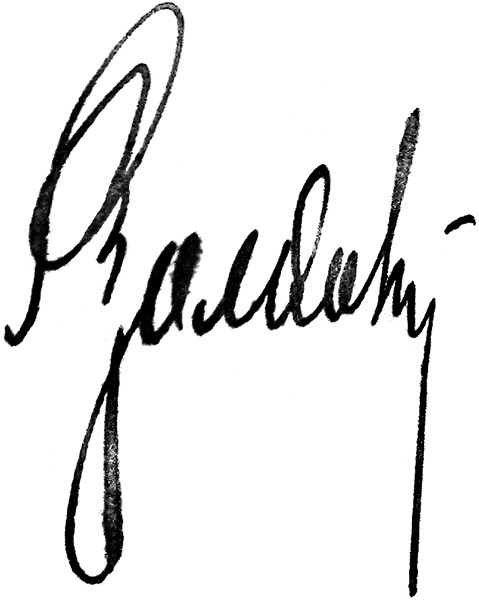
Signature of: q54370662